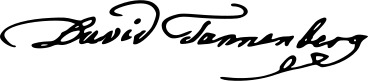
Signature of: david tannenberg